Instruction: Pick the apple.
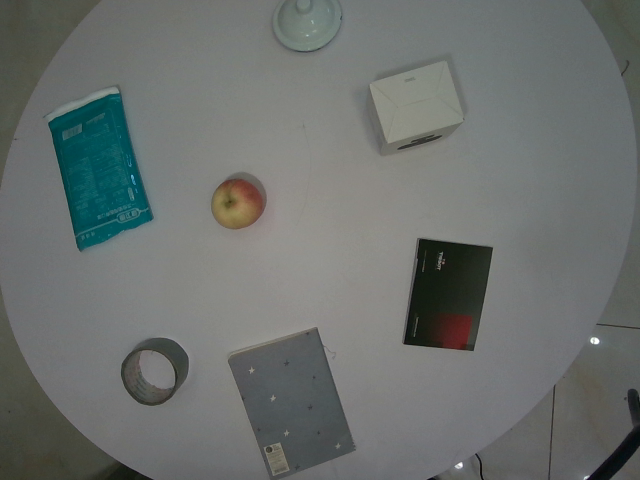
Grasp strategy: vertical